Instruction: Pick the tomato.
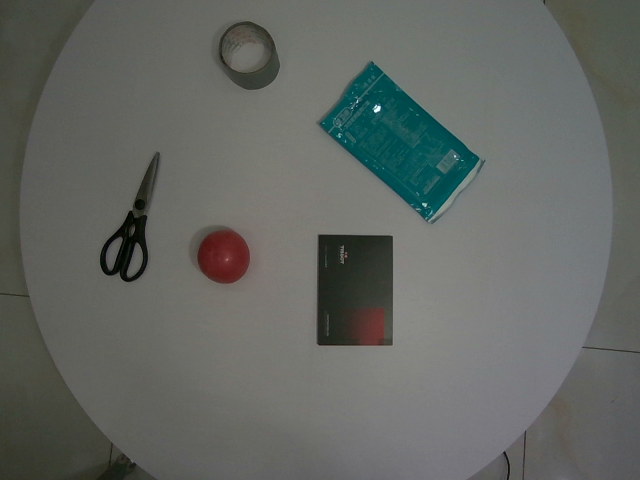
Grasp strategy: vertical